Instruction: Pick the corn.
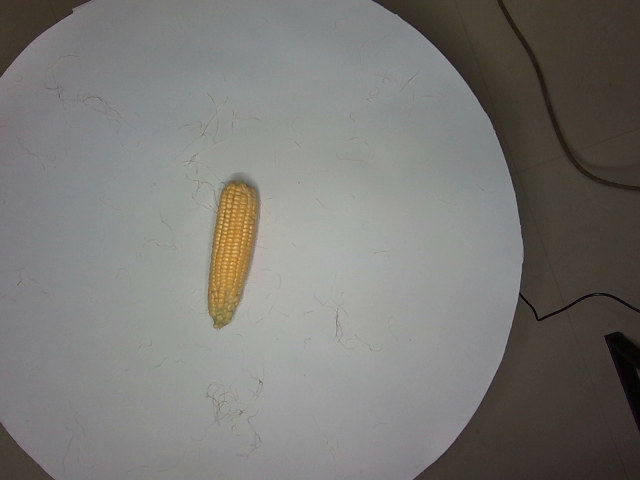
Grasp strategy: vertical